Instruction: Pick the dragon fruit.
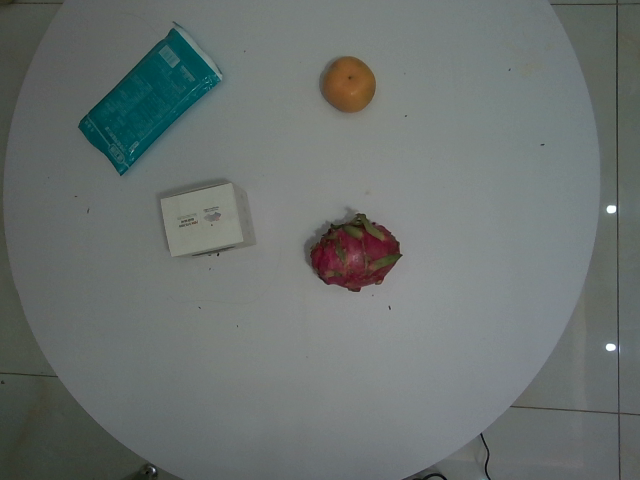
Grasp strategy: vertical